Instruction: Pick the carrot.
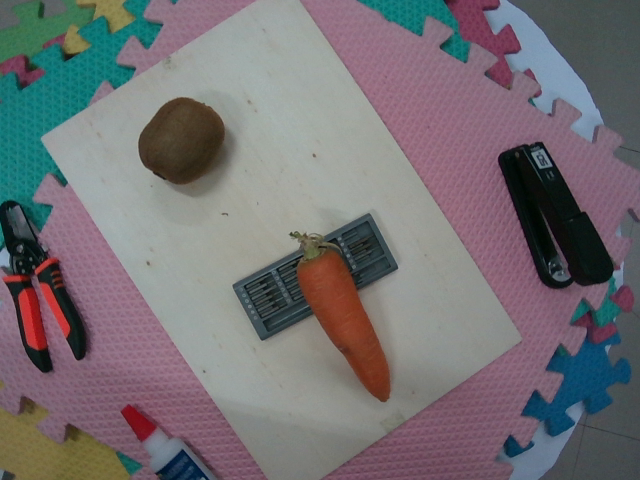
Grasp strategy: vertical